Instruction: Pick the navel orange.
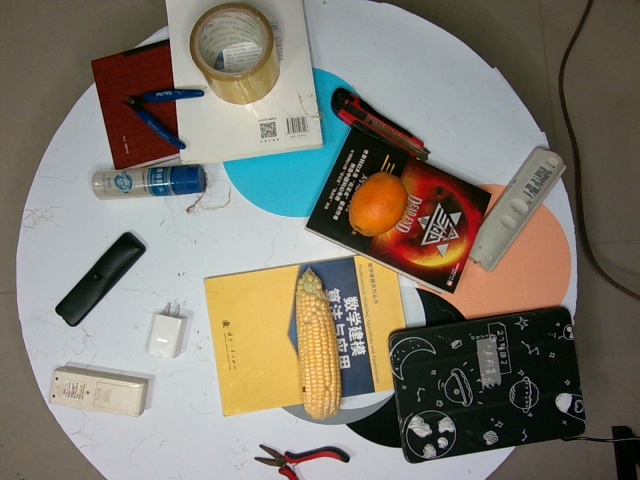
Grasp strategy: vertical